Question: What is the potential diagnosis?
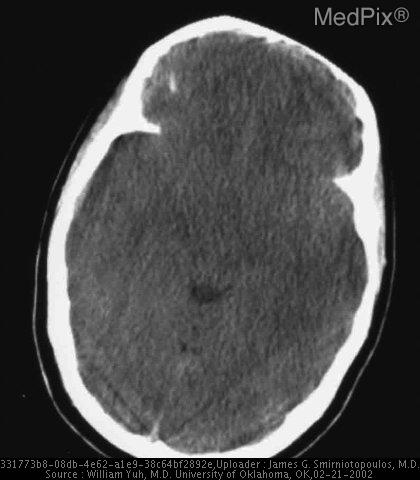
Answer: The possible diagnosis includes •  Subarachnoid hemorrhage
•  Diffuse cerebral edema
•  Hyperemic brain swelling.